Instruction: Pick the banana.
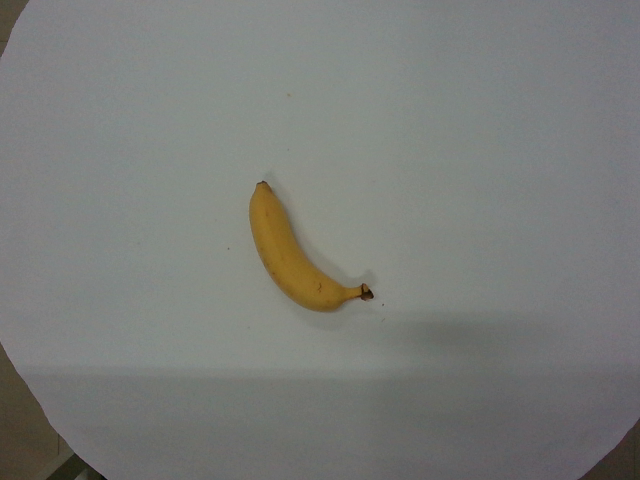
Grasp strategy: vertical